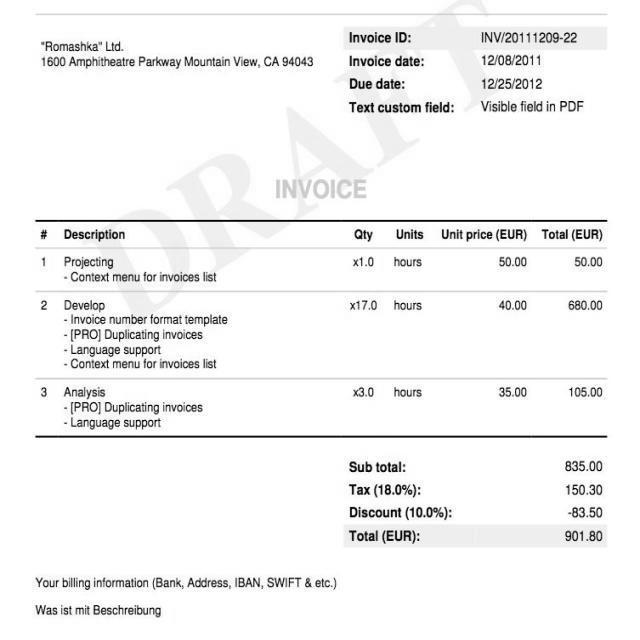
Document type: Invoice